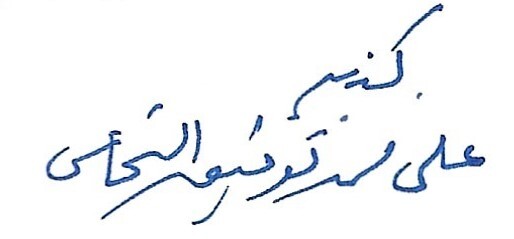
Signature of: q125767408